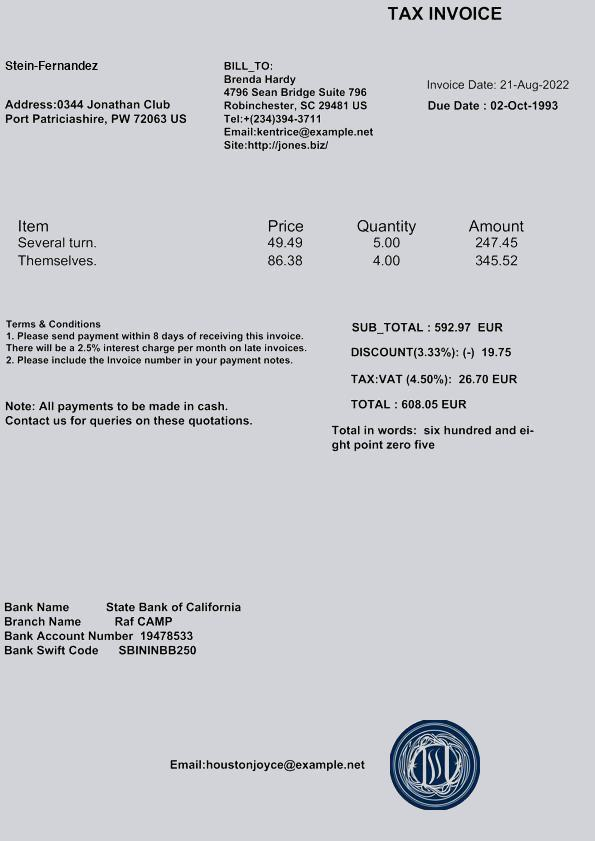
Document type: Invoice